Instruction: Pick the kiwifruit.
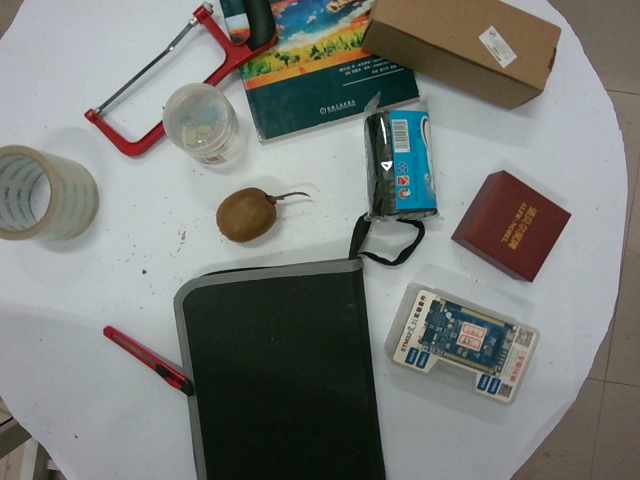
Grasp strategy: vertical